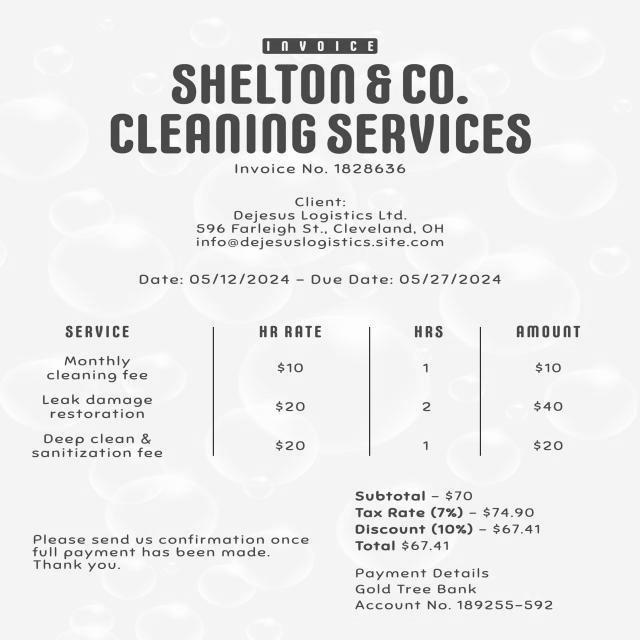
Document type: Invoice